Question: Describe the condition in detail:
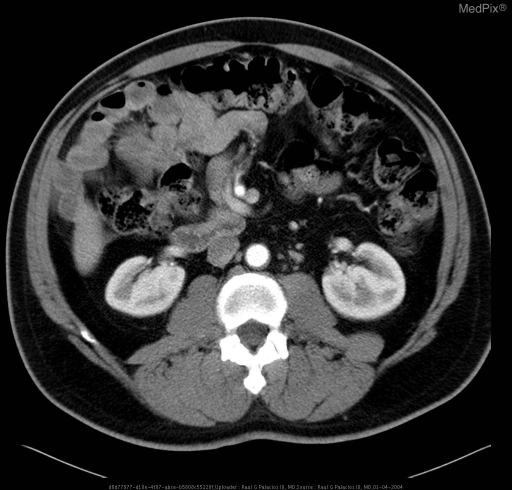
Answer: The disease is discussed as: Intestinal malrotation is an error of normal rotation of the midgut around the superior mesenteric artery and the midgut’s fixation in the peritoneal cavity. Although the true incidence is unknown, it occurs in approximately 1 in 500 live births.  About sixty percent present in the first month of life, twenty percent present between one month and one year.  Intestinal malrotation in adults is rare.  Zissen suggests this anomaly should be sought in patients with a situs problem, inferior vena cava anomalies, polysplenia, or preduodenal portal vein.

Acute appendicitis in adults, although less frequent than in adolescents, is much more common than adult malrotation.  Both can present with obstructive symptoms in up to 50% of cases.  Like a symptomatic malrotation, an acute appendicitis requires immediate surgery for repair.  A symptomatic malrotation requires a Ladd’s procedure.  An acute appendicitis requires an appendectomy.

Zissen warns that intestinal malrotation in adults is usually an incidental finding on CT.  Therefore, it is important to continue to look for the cause of any acute symptoms.  Intestinal malrotation can be diagnosed on CT by the anatomic location of a right-sided small bowel, left-sided colon and an abnormal relationship of the superior mesenteric vessels.  Acute appendicitis will show inflammatory changes of the appendix associated with fat stranding, bowel wall thickening, luminal expansion and occasionally frank phlegmon.